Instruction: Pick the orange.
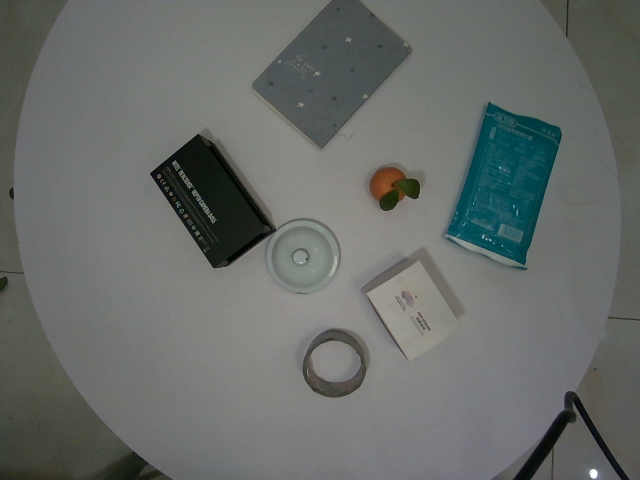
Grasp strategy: vertical